Retrieve the amount in words, amount in figures, name of the payee, date on the cheque, and the bank name from the image.
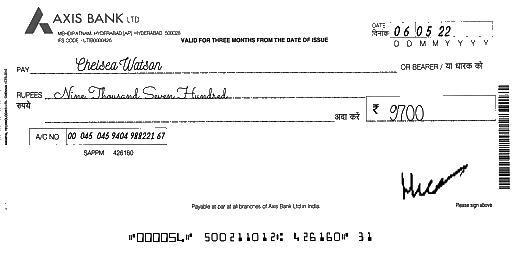
amt_in_words: Nine Thousand Seven Hundred
amt_in_figures: 9700
payee_name: Chelsea Watson
bank_name: AXIS BANK
cheque_date: 06/05/22